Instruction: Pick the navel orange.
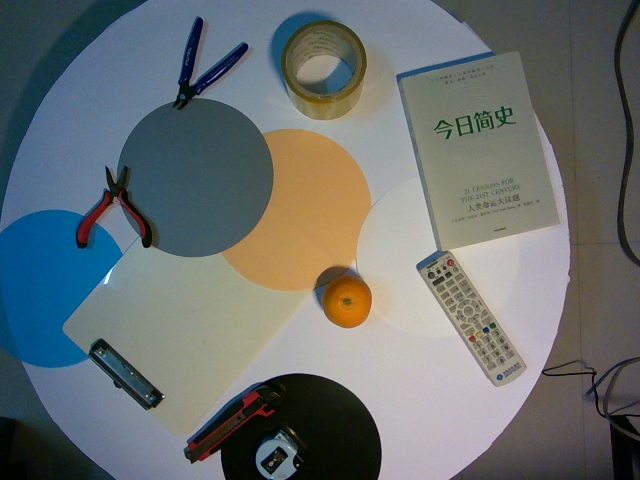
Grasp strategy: vertical